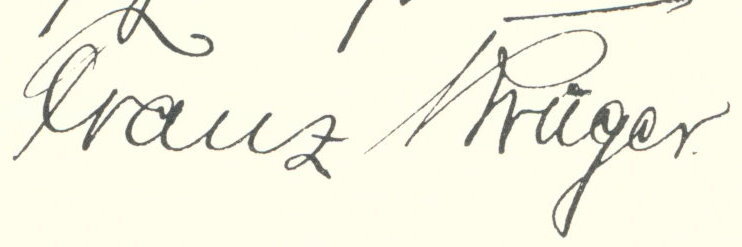
Signature of: franz krüger